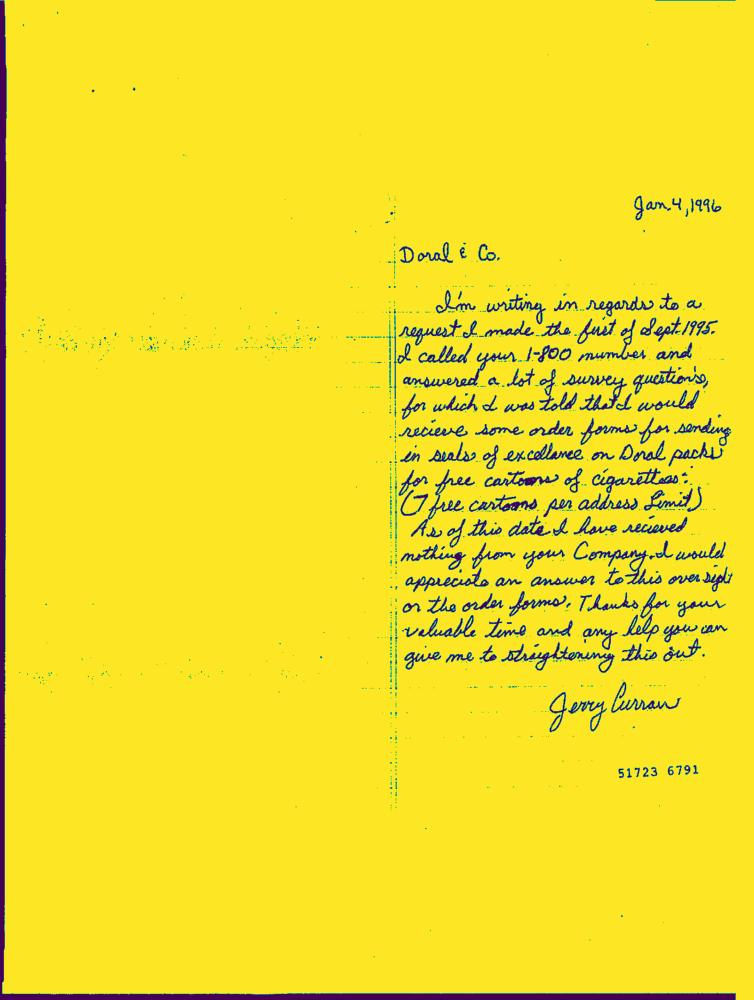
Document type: Hand-Written